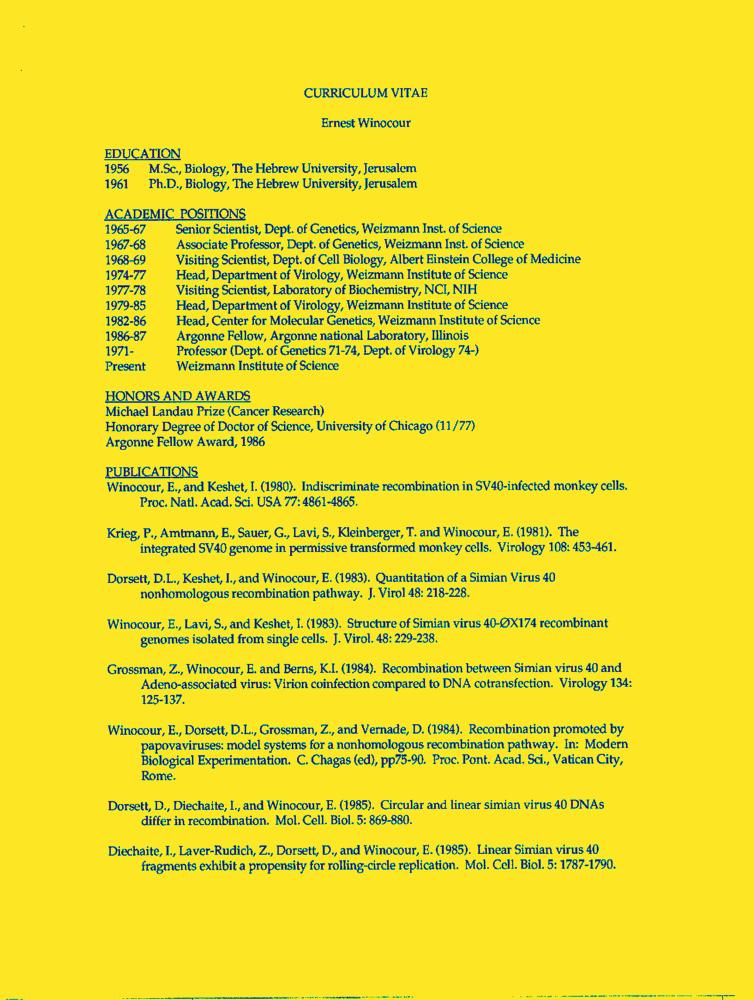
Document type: Resume-Doc